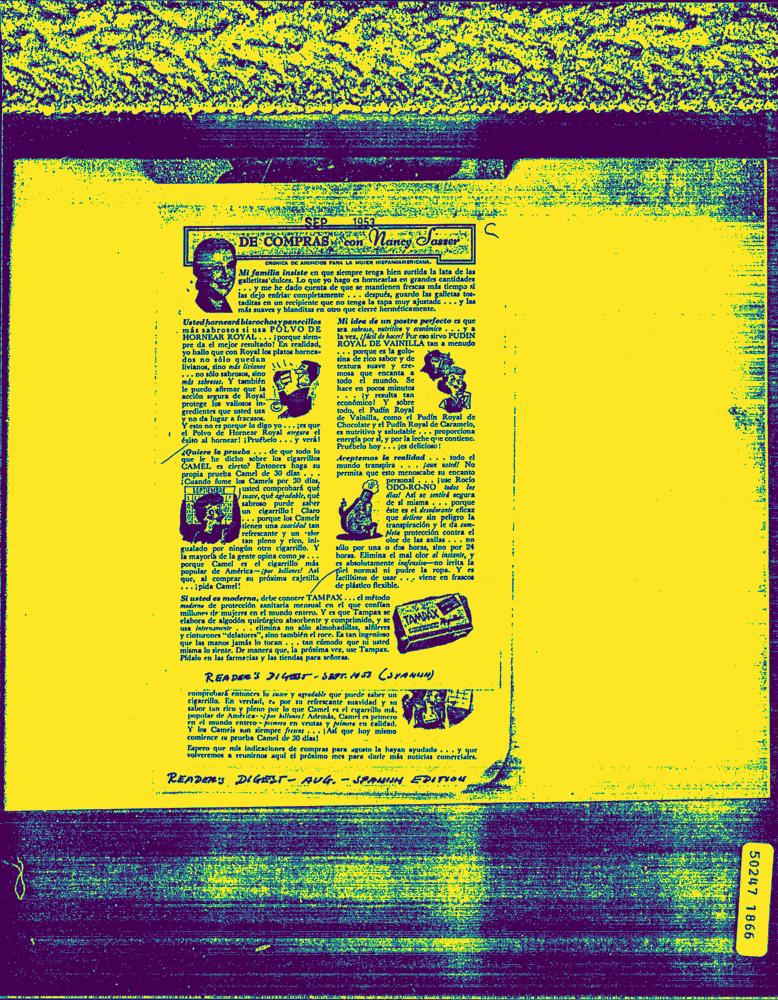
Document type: AD